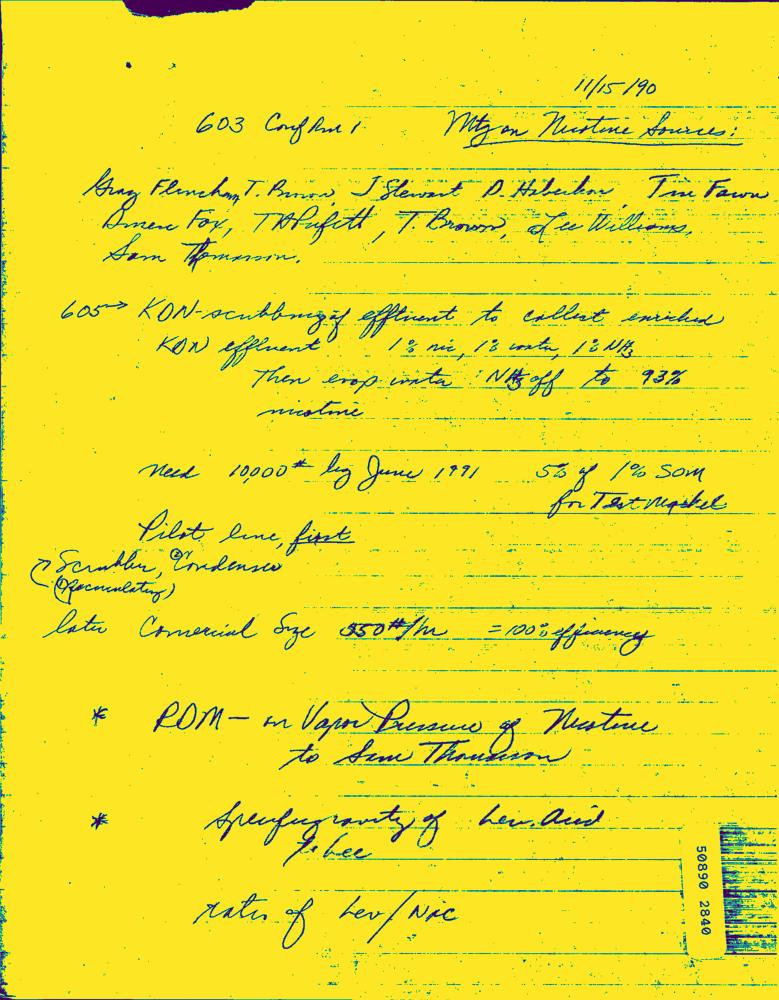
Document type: Hand-Written